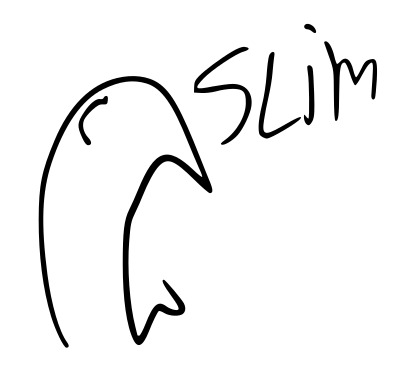
Signature of: slim jxmmi